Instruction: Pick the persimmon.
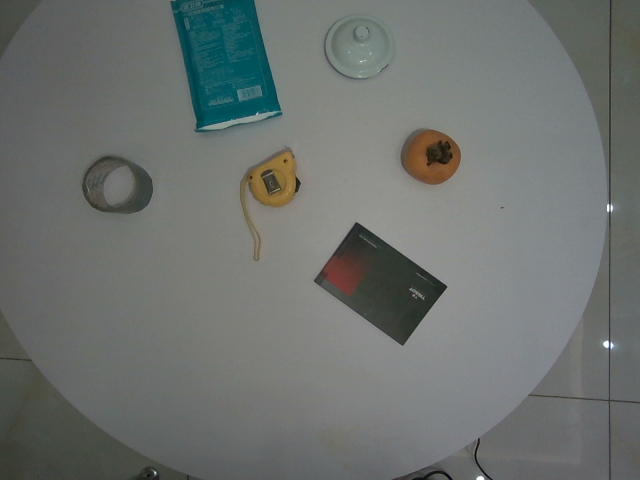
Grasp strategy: vertical